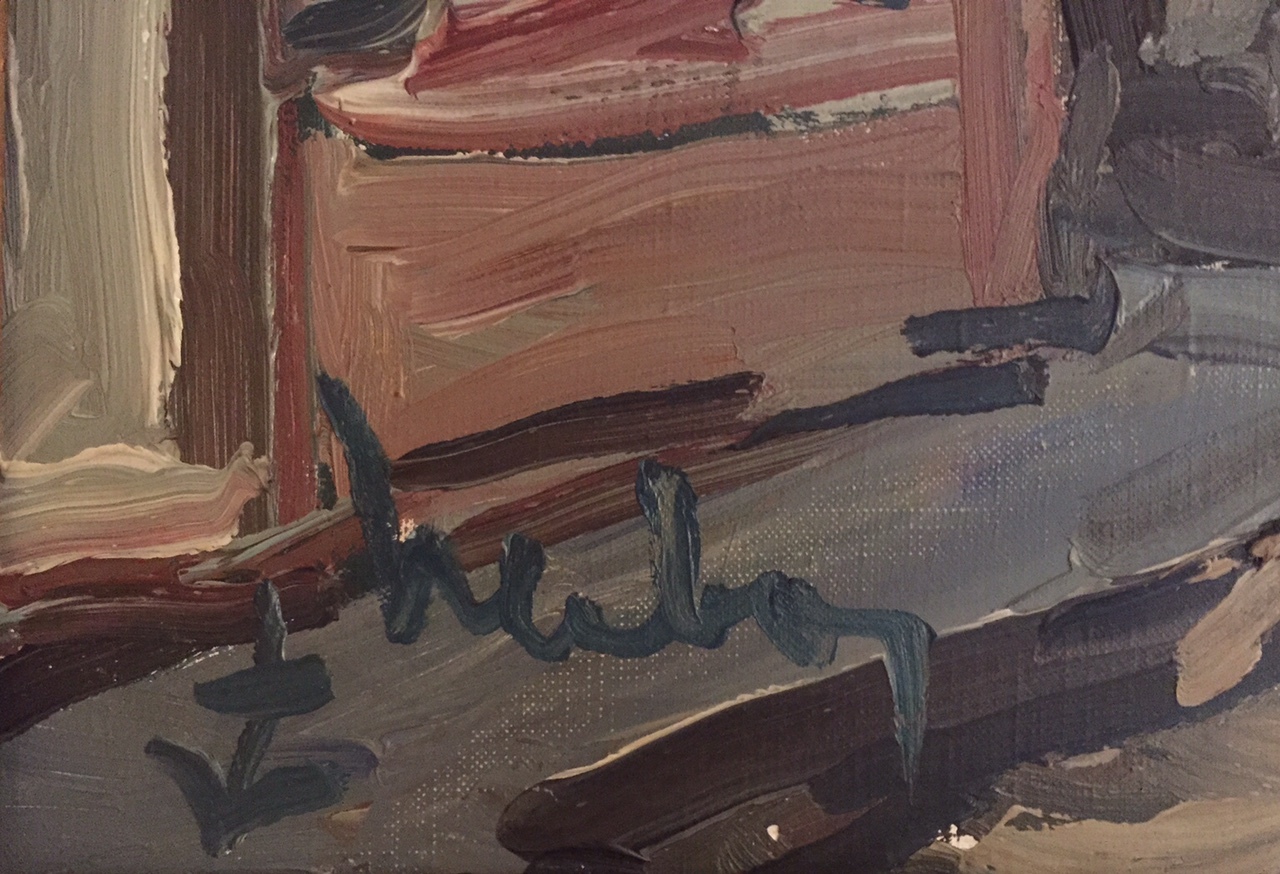
Signature of: fernand herbo